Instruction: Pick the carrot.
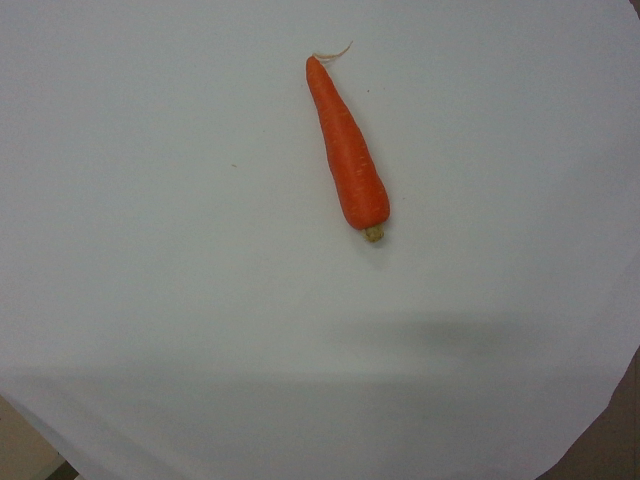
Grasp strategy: vertical